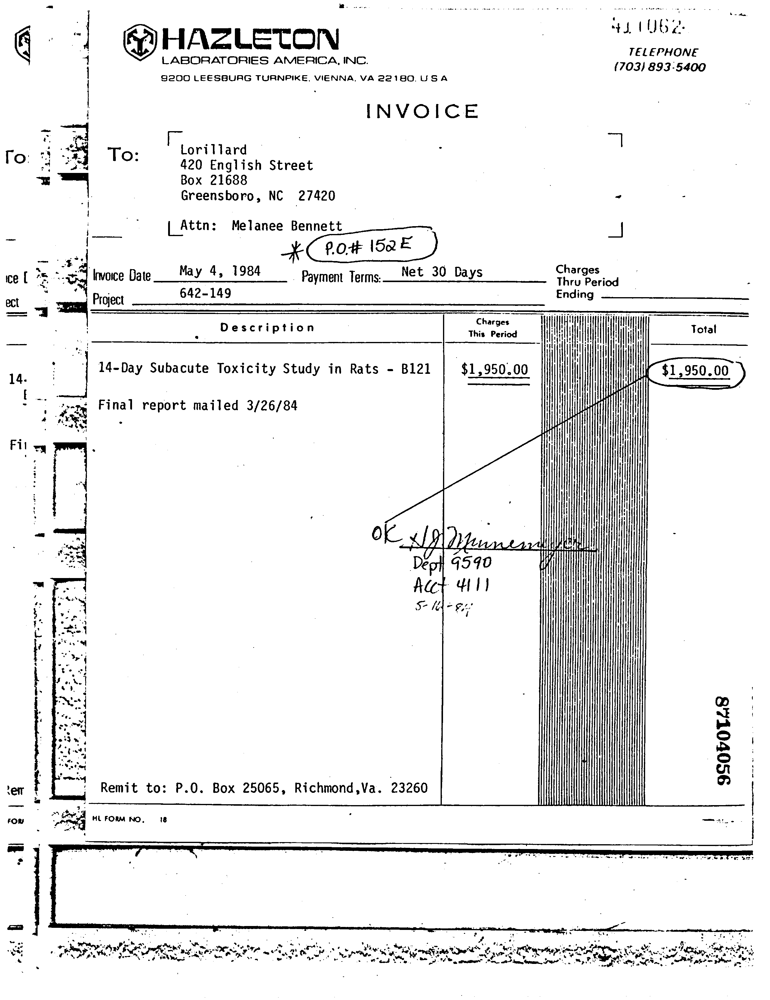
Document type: Invoice